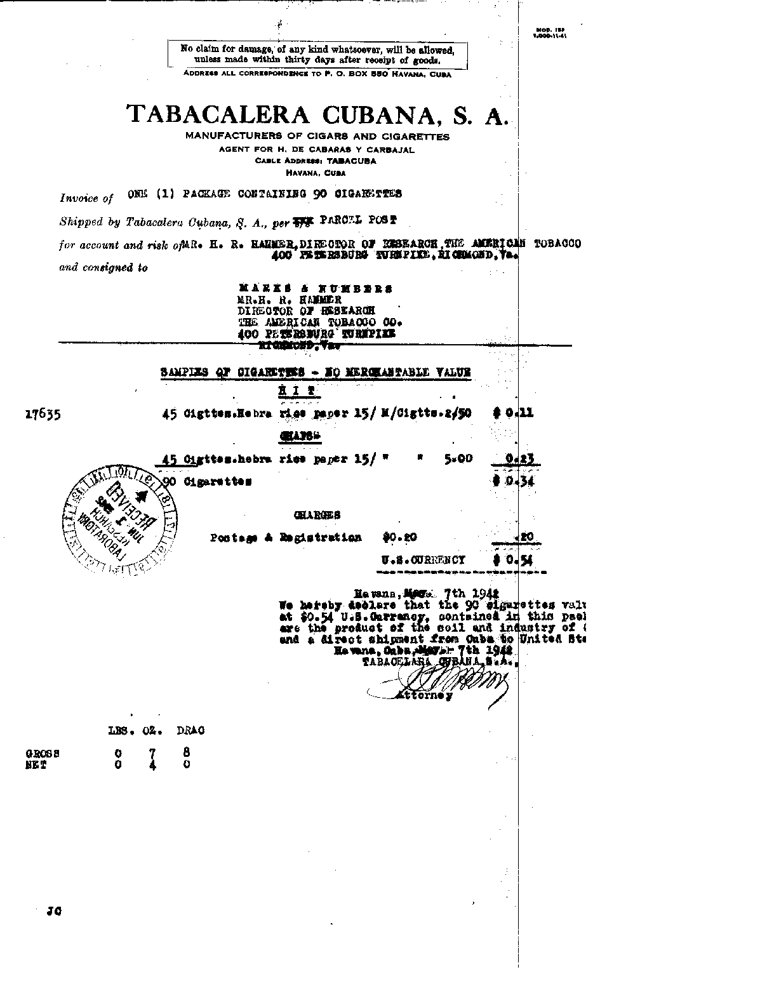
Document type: Invoice